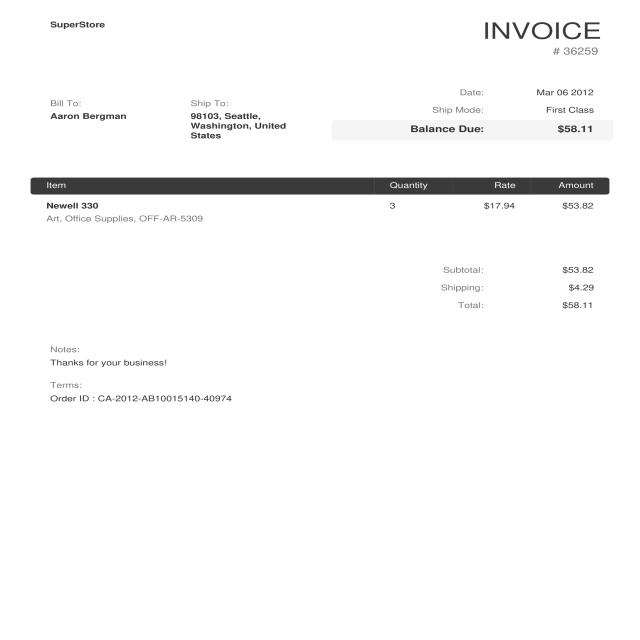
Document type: Invoice